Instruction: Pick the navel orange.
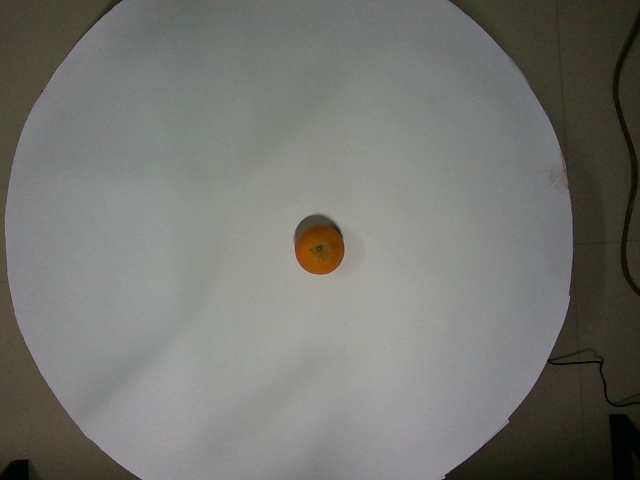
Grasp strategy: vertical